Question: What could the diagnosis suggest?
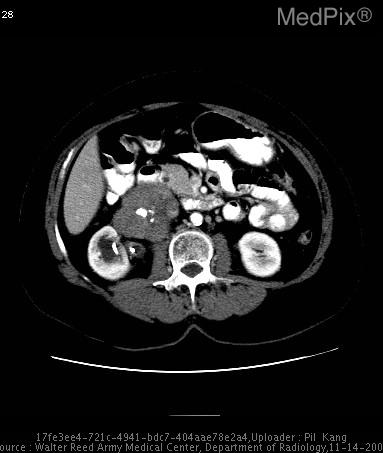
Answer: The possible diagnosis includes leiomyosarcoma
metastatic disease with tumor thrombus
angiosarcoma
high-grade liposarcoma.